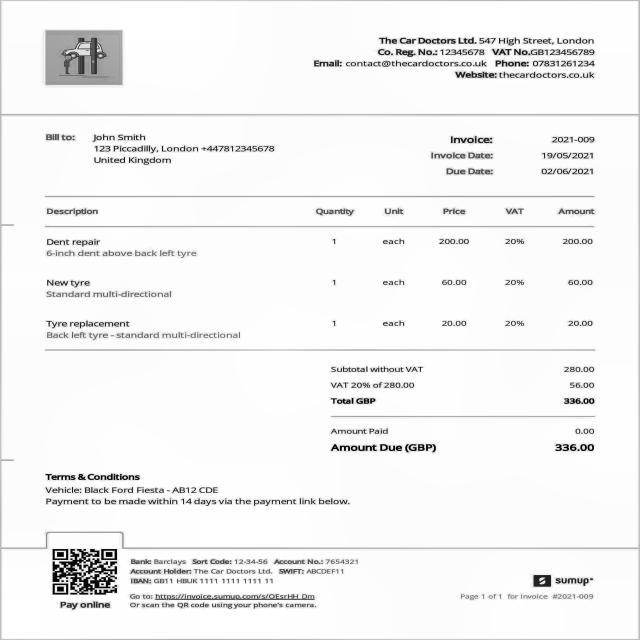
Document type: Invoice